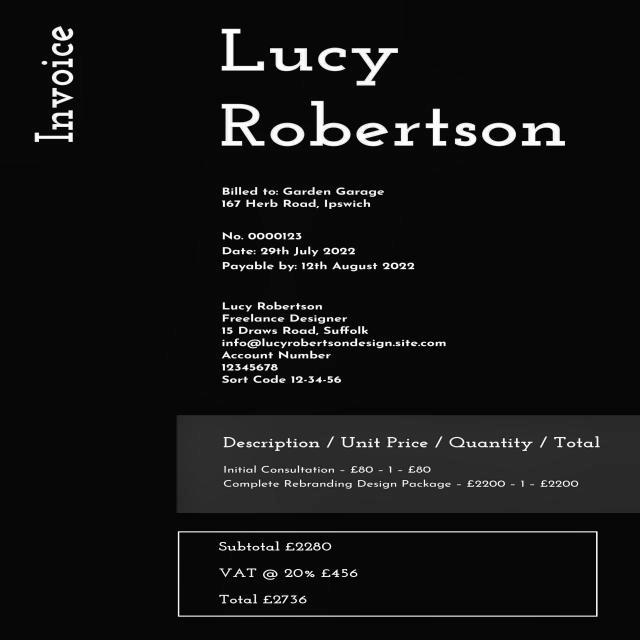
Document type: Invoice